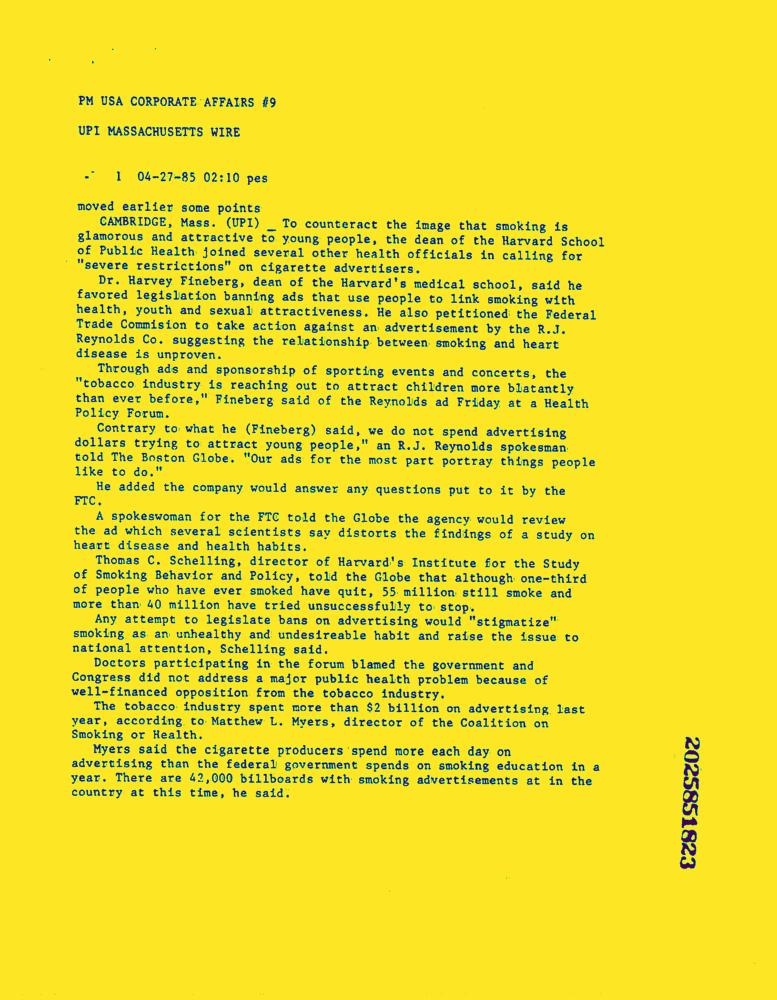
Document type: News-Article